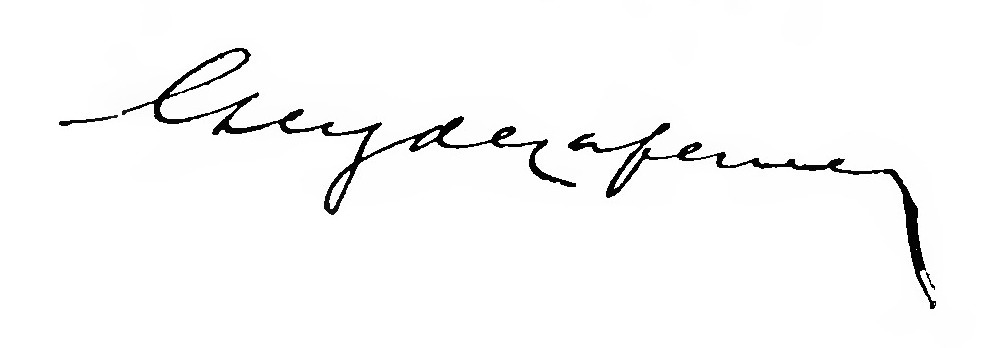
Signature of: gregorio de laferrère